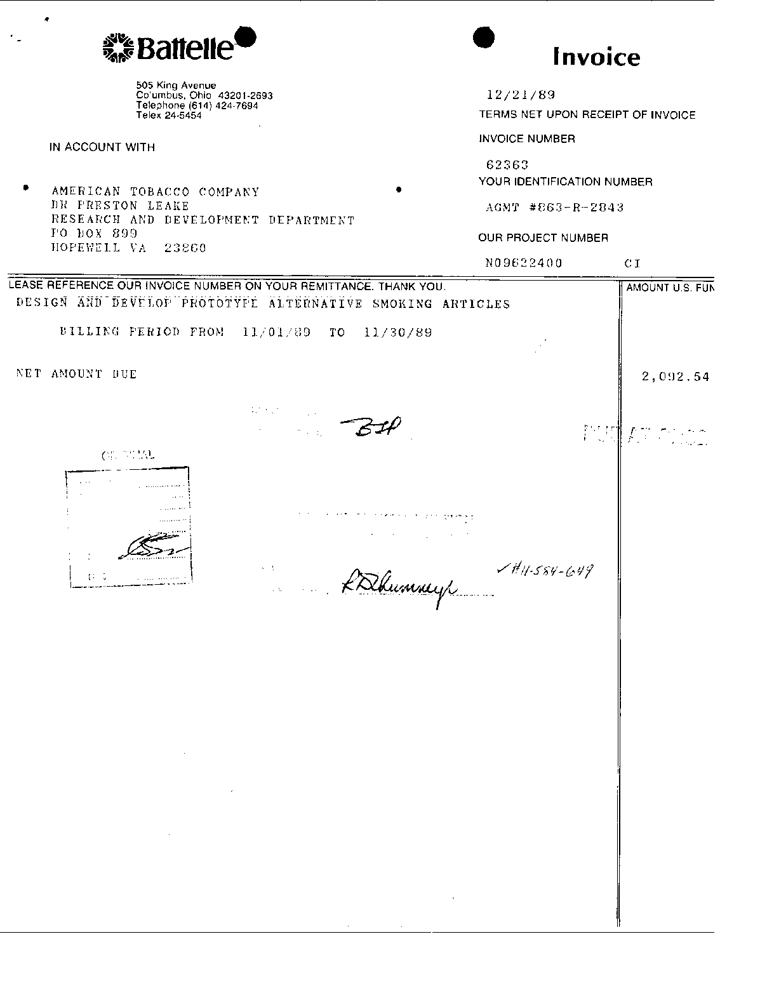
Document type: Invoice